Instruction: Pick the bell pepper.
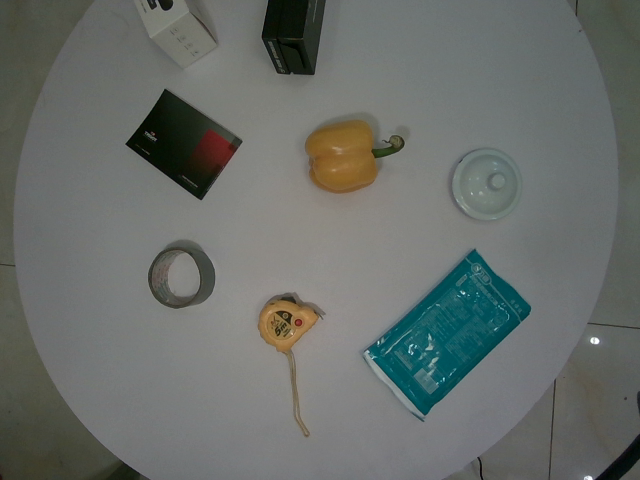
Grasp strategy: vertical